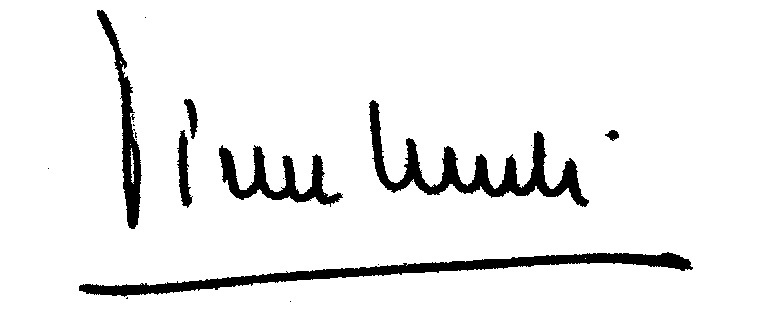
Signature of: pierre merli